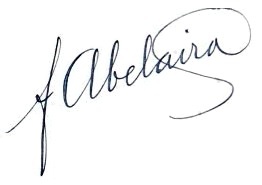
Signature of: francisco abelaira